Patient: Female, age 54
A 54-year-old woman with a 6-week history of progressive dyspnea and productive cough presented with the radiologic suspicion of a lung carcinoma of the right upper lobe (Figure 1A,1B). Relevant secondary diagnosis was chronic obstructive pulmonary disease (COPD) GOLD grade 2 with excessive nicotine consumption (almost 80 pack years). Her medical history was otherwise unremarkable. In order to receive both diagnosis and rough mediastinal staging, EBUS-TBNA target structures were:besides airway mapping biopsies:lymph node stations 4R, 7 and 10R (Figure 2A-2C). Lymph node station 7 (size: 8 mm) was punctured once using a 22G Olympus needle, lymph node station 4R (size: 17 mm) was punctured multiple times as the received samples were constantly "crumbly", and lymph node station 10R (size 15 mm) was punctured in vain a multiple times. There was no bleeding or any other complication related to the procedure and the patient was discharged two days after the intervention with an unremarkable chest X-ray and normal laboratory findings without prophylactic antibiotics.
During the waiting period for histologic result, tumor board indicated PET-CT to rule out distant metastases. Unfortunately, as events turned out differently, the patient was readmitted exactly two weeks after EBUS-TBNA with symptoms of cardiogenic/septic shock: hypotension [Riva-Rocci (RR) 70/50 mmHg], tachycardia (140 beats per minute), tachypnea (35 breaths per minute), SpO2 84% without oxygen supply, chest pain and fever (39 C). Electrocardiogram showed low voltage and ST-segment elevation in a wide range of leads. As already presumed in chest X-ray (Figure 3A), echocardiography revealed a circumferential pericardial effusion (size 2.5 cm) with tamponade physiology. CT-scan confirmed circular pericardial effusion with an intensity scale of 27 Hounsfield units (HU), indicating a complicated protein-rich effusion (Figure 3B). In addition, a thereof separate liquid formation in the anterior mediastinum with an extension of 69x21x37 mm (intensity scale 21 HU) pointed out a possible mediastinal abscess (Figure 3C). Laboratory results were as follows: white blood cells 30.2x103/microL (cut-off <11.3x103/microL), C-reactive protein level 149.5 mg/L (cut-off <10 mg/L), and procalcitonin level 1.44 ng/mL (cut-off <0.5 ng/mL).
With broad-spectrum antibiotics (piperacillin-tazobactam and clindamycin), the patient underwent urgent left-sided thoracoscopic pericardial fenestration and mediastinal abscess drainage (Figure 4). Even though postoperative catecholamine dose could be initially reduced, persistent tachycardia (120 beats per minute) prompted an echocardiographic control, which revealed a relevant residual pericardial effusion in the area around right atrium and ventricle. In addition, CT-monitoring showed a still detectable mediastinal fluid collection as with a possible persistent abscess formation (Figure 5). Clindamycin was replaced by linezolid. Subsequent right-sided thoracoscopic pericardial fenestration and residual mediastinal abscess drainage was unavoidable seven days after the initial intervention. Renewed rise in infectious blood values was expression of residual purulent effusion in the right-sided pleura not being drained via the inserted chest tubes. Re-thoracoscopy for fluid discharge and further adjustment of antibiotics (linezolid replaced by meropenem) rounded the therapy off.
Even though cultures from various pericardial/mediastinal fluid probes remained inconspicuous, surgical intervention and antibiotic therapy were finally a breakthrough: both cardiac function and laboratory findings recovered. Meanwhile, histologic examination of the mediastinal lymph nodes revealed necrotic material with squamous cell carcinoma in lymph node station 4R. As the final chest drainage was removed 20 days after the initial operation, the patient could be discharged on day 23 after readmission.
In the successive oncologic course, PET-CT could substantiate the initial suspicion of a stage IIIA NSCLC (T2 N2 M0). To precisely determine mediastinal nodal status, video-assisted mediastinal lymphadenectomy (VAMLA) confirmed tumor-positive lymph node station 4R with extranodal extension (ENE+) and tracheal penetration. Subsequent to induction chemotherapy, the patient underwent definitive sequential chemoradiotherapy. Twelve-month follow-up confirmed stable disease.
All procedures performed in this study were in accordance with the ethical standards of the institutional and/or national research committee(s) and with the Helsinki Declaration (as revised in 2013). Written informed consent was obtained from the patient for publication of this case report and accompanying images. A copy of the written consent is available for review by the editorial office of this journal.
Keywords: endobronchial ultrasound-guided transbronchial needle aspiration (ebus-tbna), case report, mediastinal lymph nodes, mediastinitis, pyopericardium
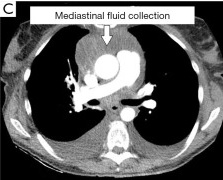
Image caption: implicates a NSCLC of the right upper lobe with tumor-positive lymph node station 4R (provisional TNM classification: T2 N2 Mx). NSCLC, non-small cell lung cancer; CT, computed tomography; IV, intravenous; TNM, tumor node metastasis.